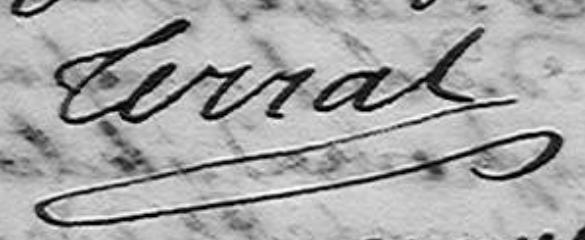
Signature of: joseph terral